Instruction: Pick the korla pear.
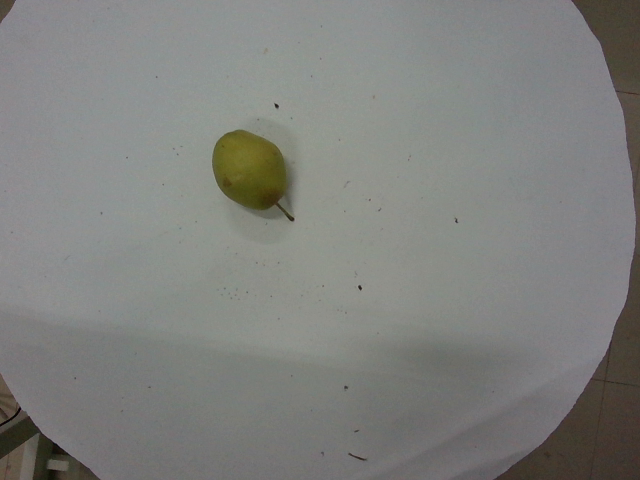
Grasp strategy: vertical